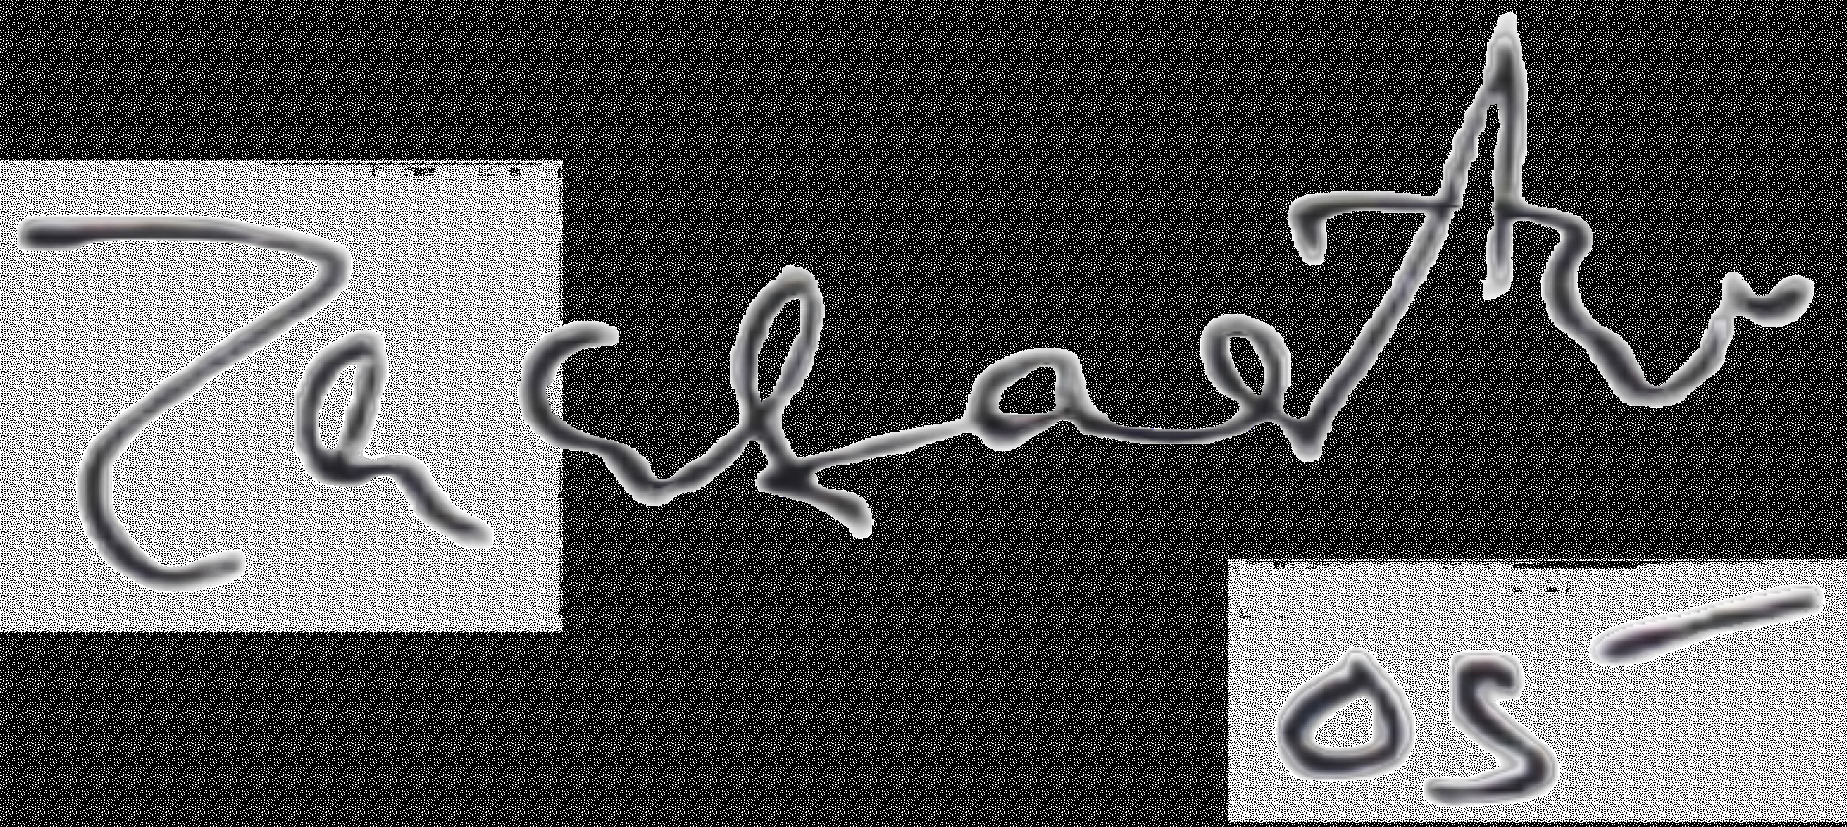
Signature of: shabana azmi